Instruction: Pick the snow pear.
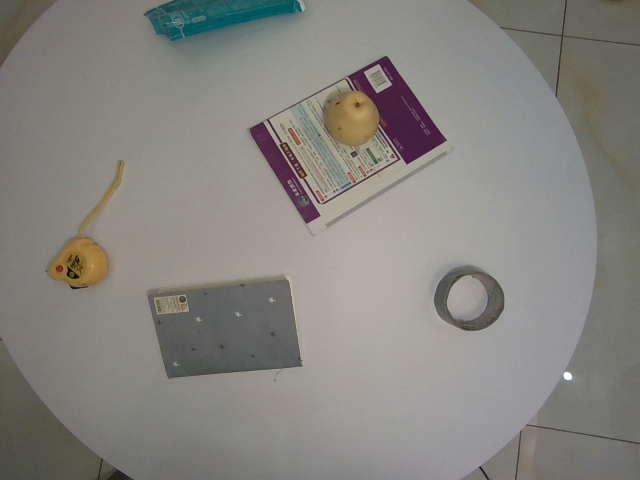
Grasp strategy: vertical